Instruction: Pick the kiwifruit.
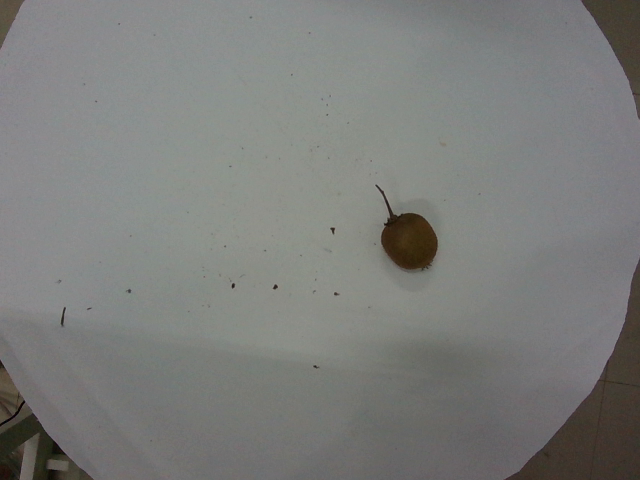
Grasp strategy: vertical